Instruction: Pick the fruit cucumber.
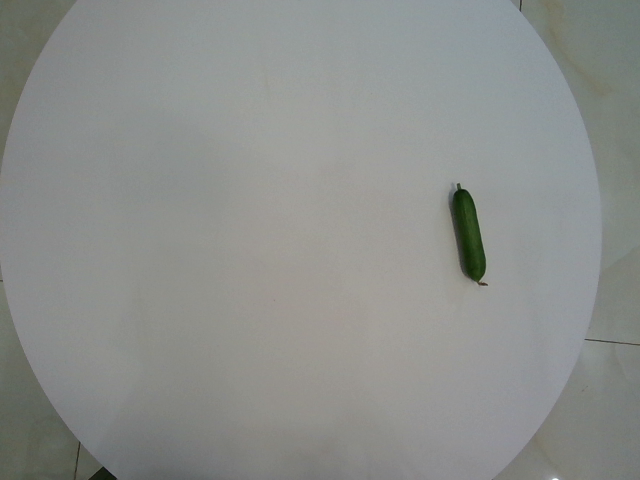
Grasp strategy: vertical